Question: What is the address or location of the property listed in the document?
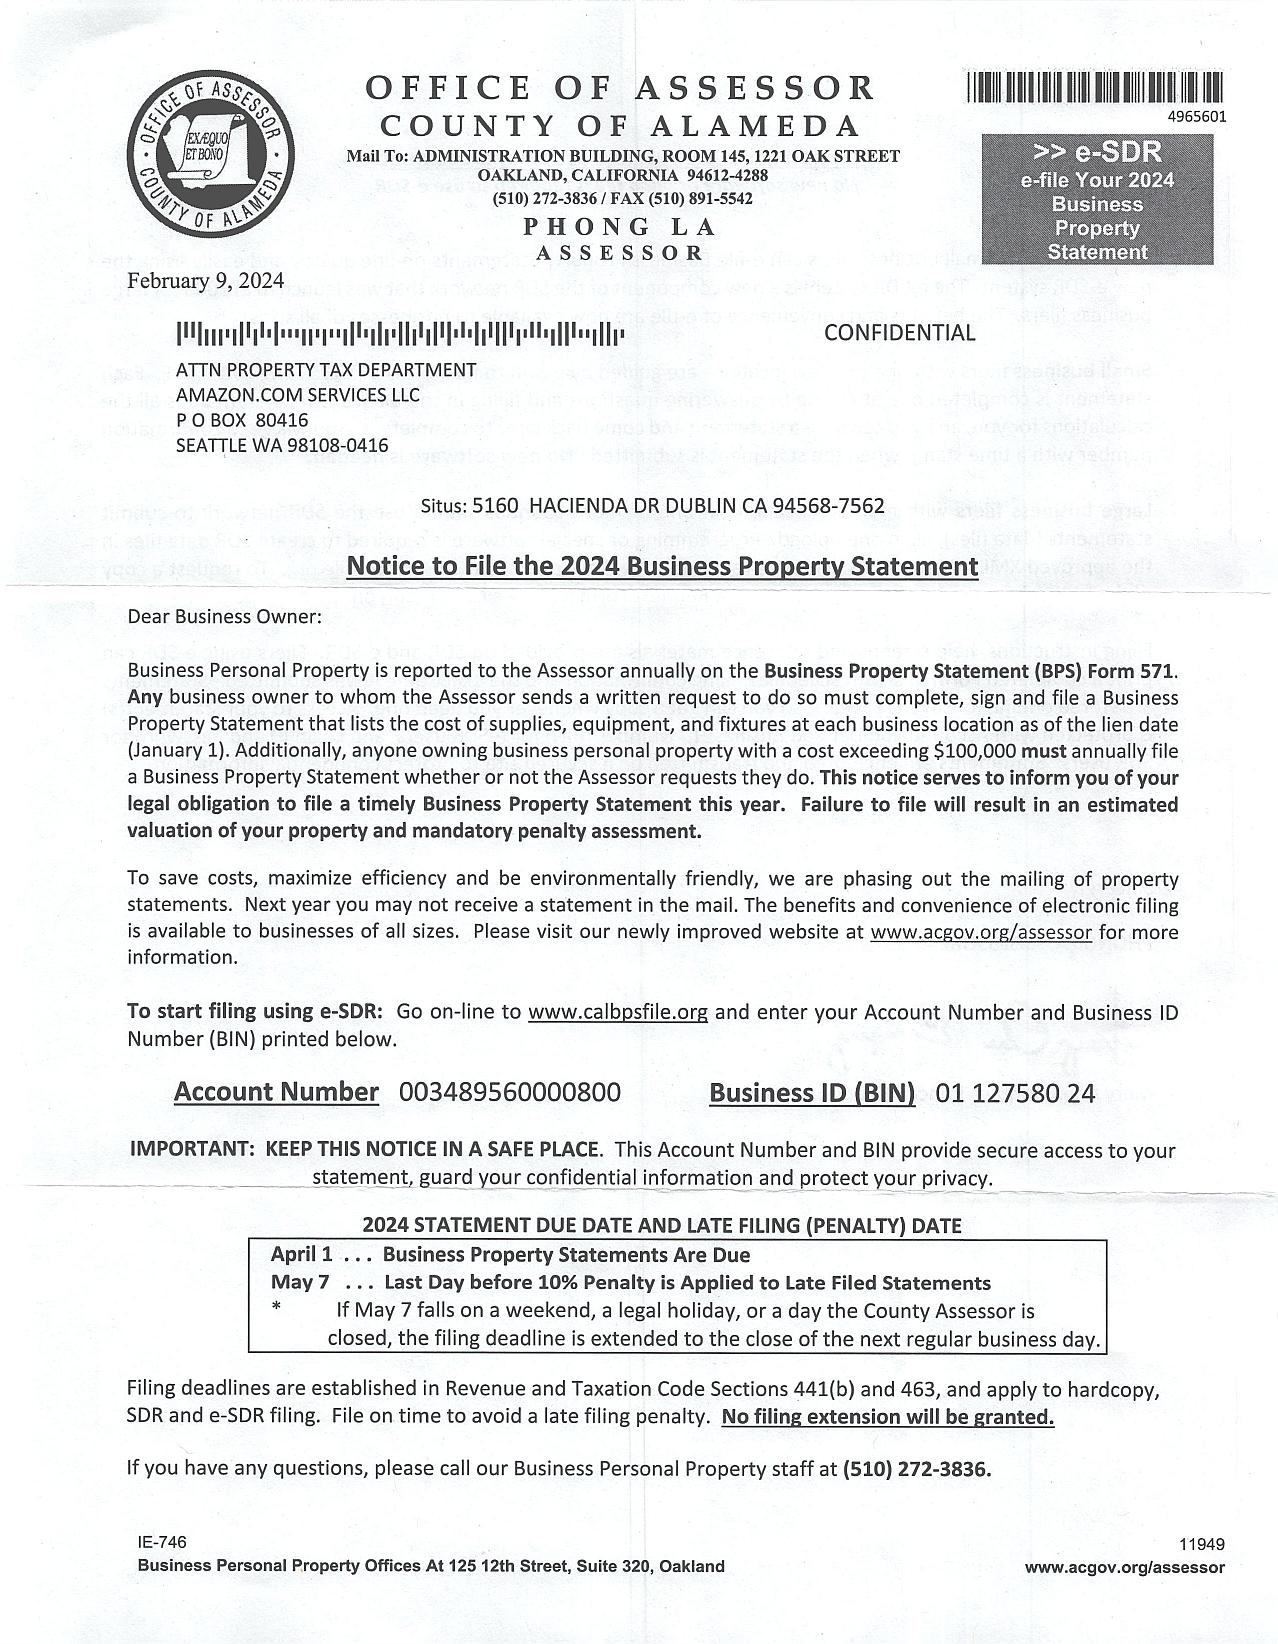
Answer: "5160 HACIENDA DR DUBLIN CA 94568-7562"